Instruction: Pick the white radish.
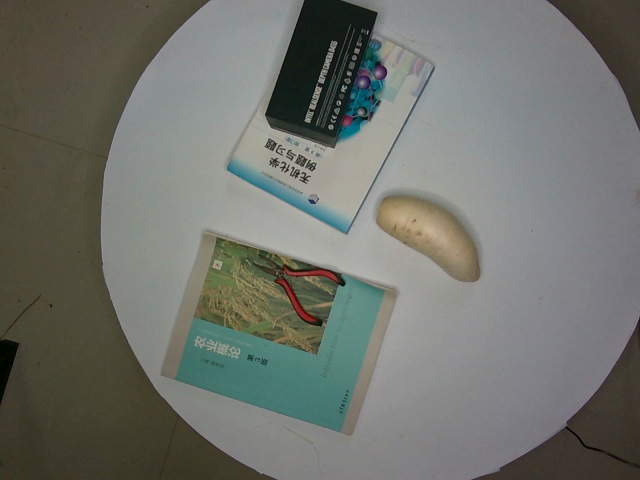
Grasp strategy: vertical